Question: Explain the disease:
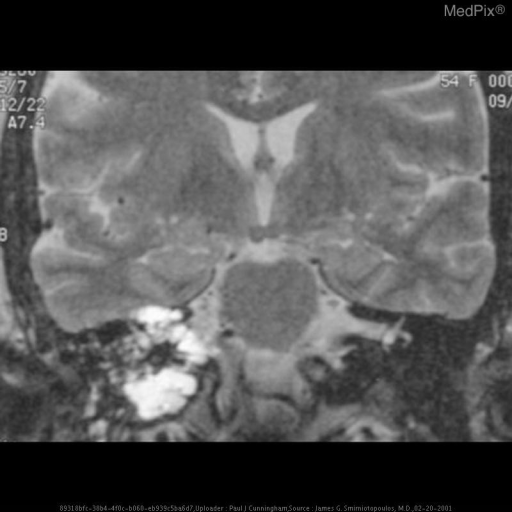
Answer: The disease is discussed as: Cystic and papillary tumor of endolymphatic sac origin.